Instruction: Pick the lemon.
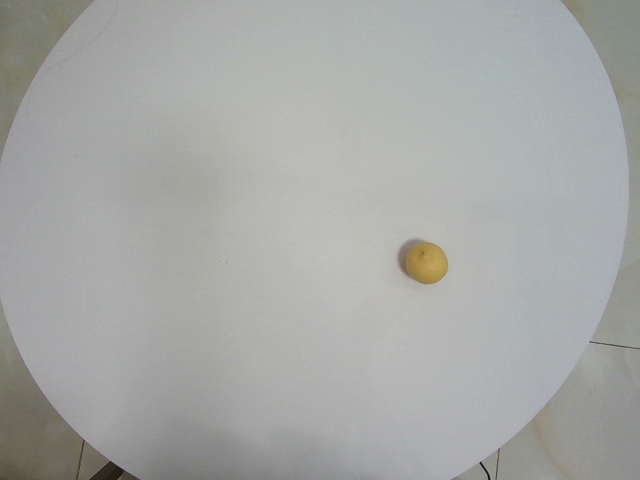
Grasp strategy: vertical